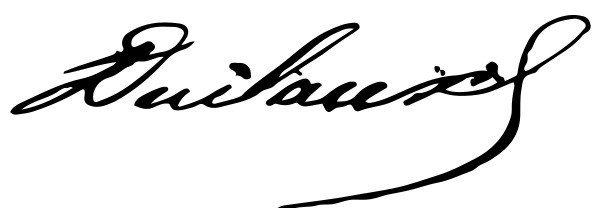
Signature of: antoine duclaux